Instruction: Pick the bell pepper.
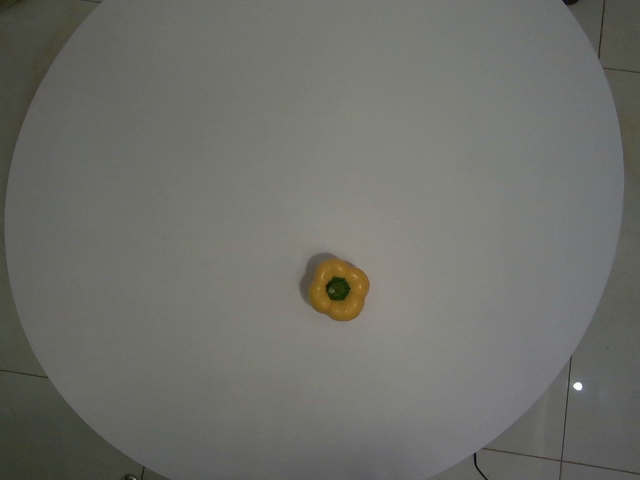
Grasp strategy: vertical